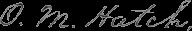
Signature of: ozias m hatch